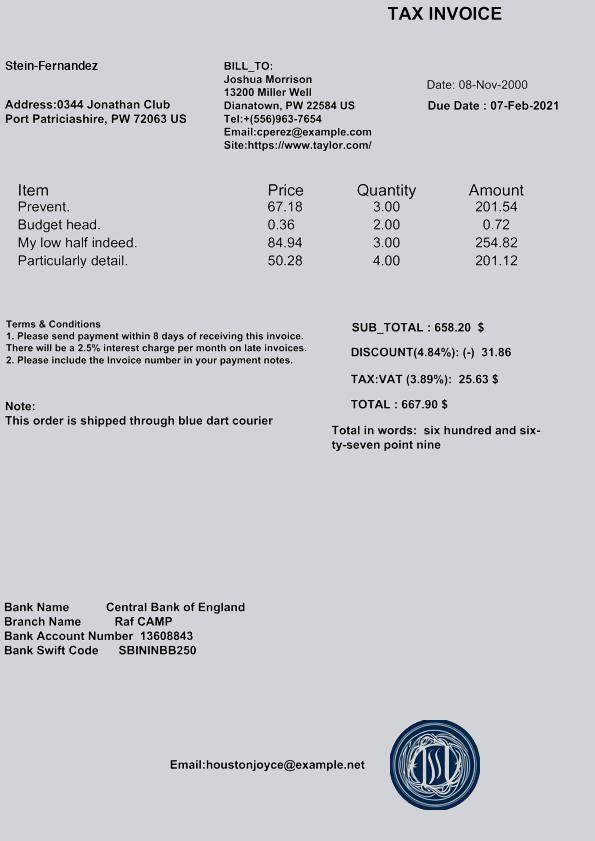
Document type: Invoice